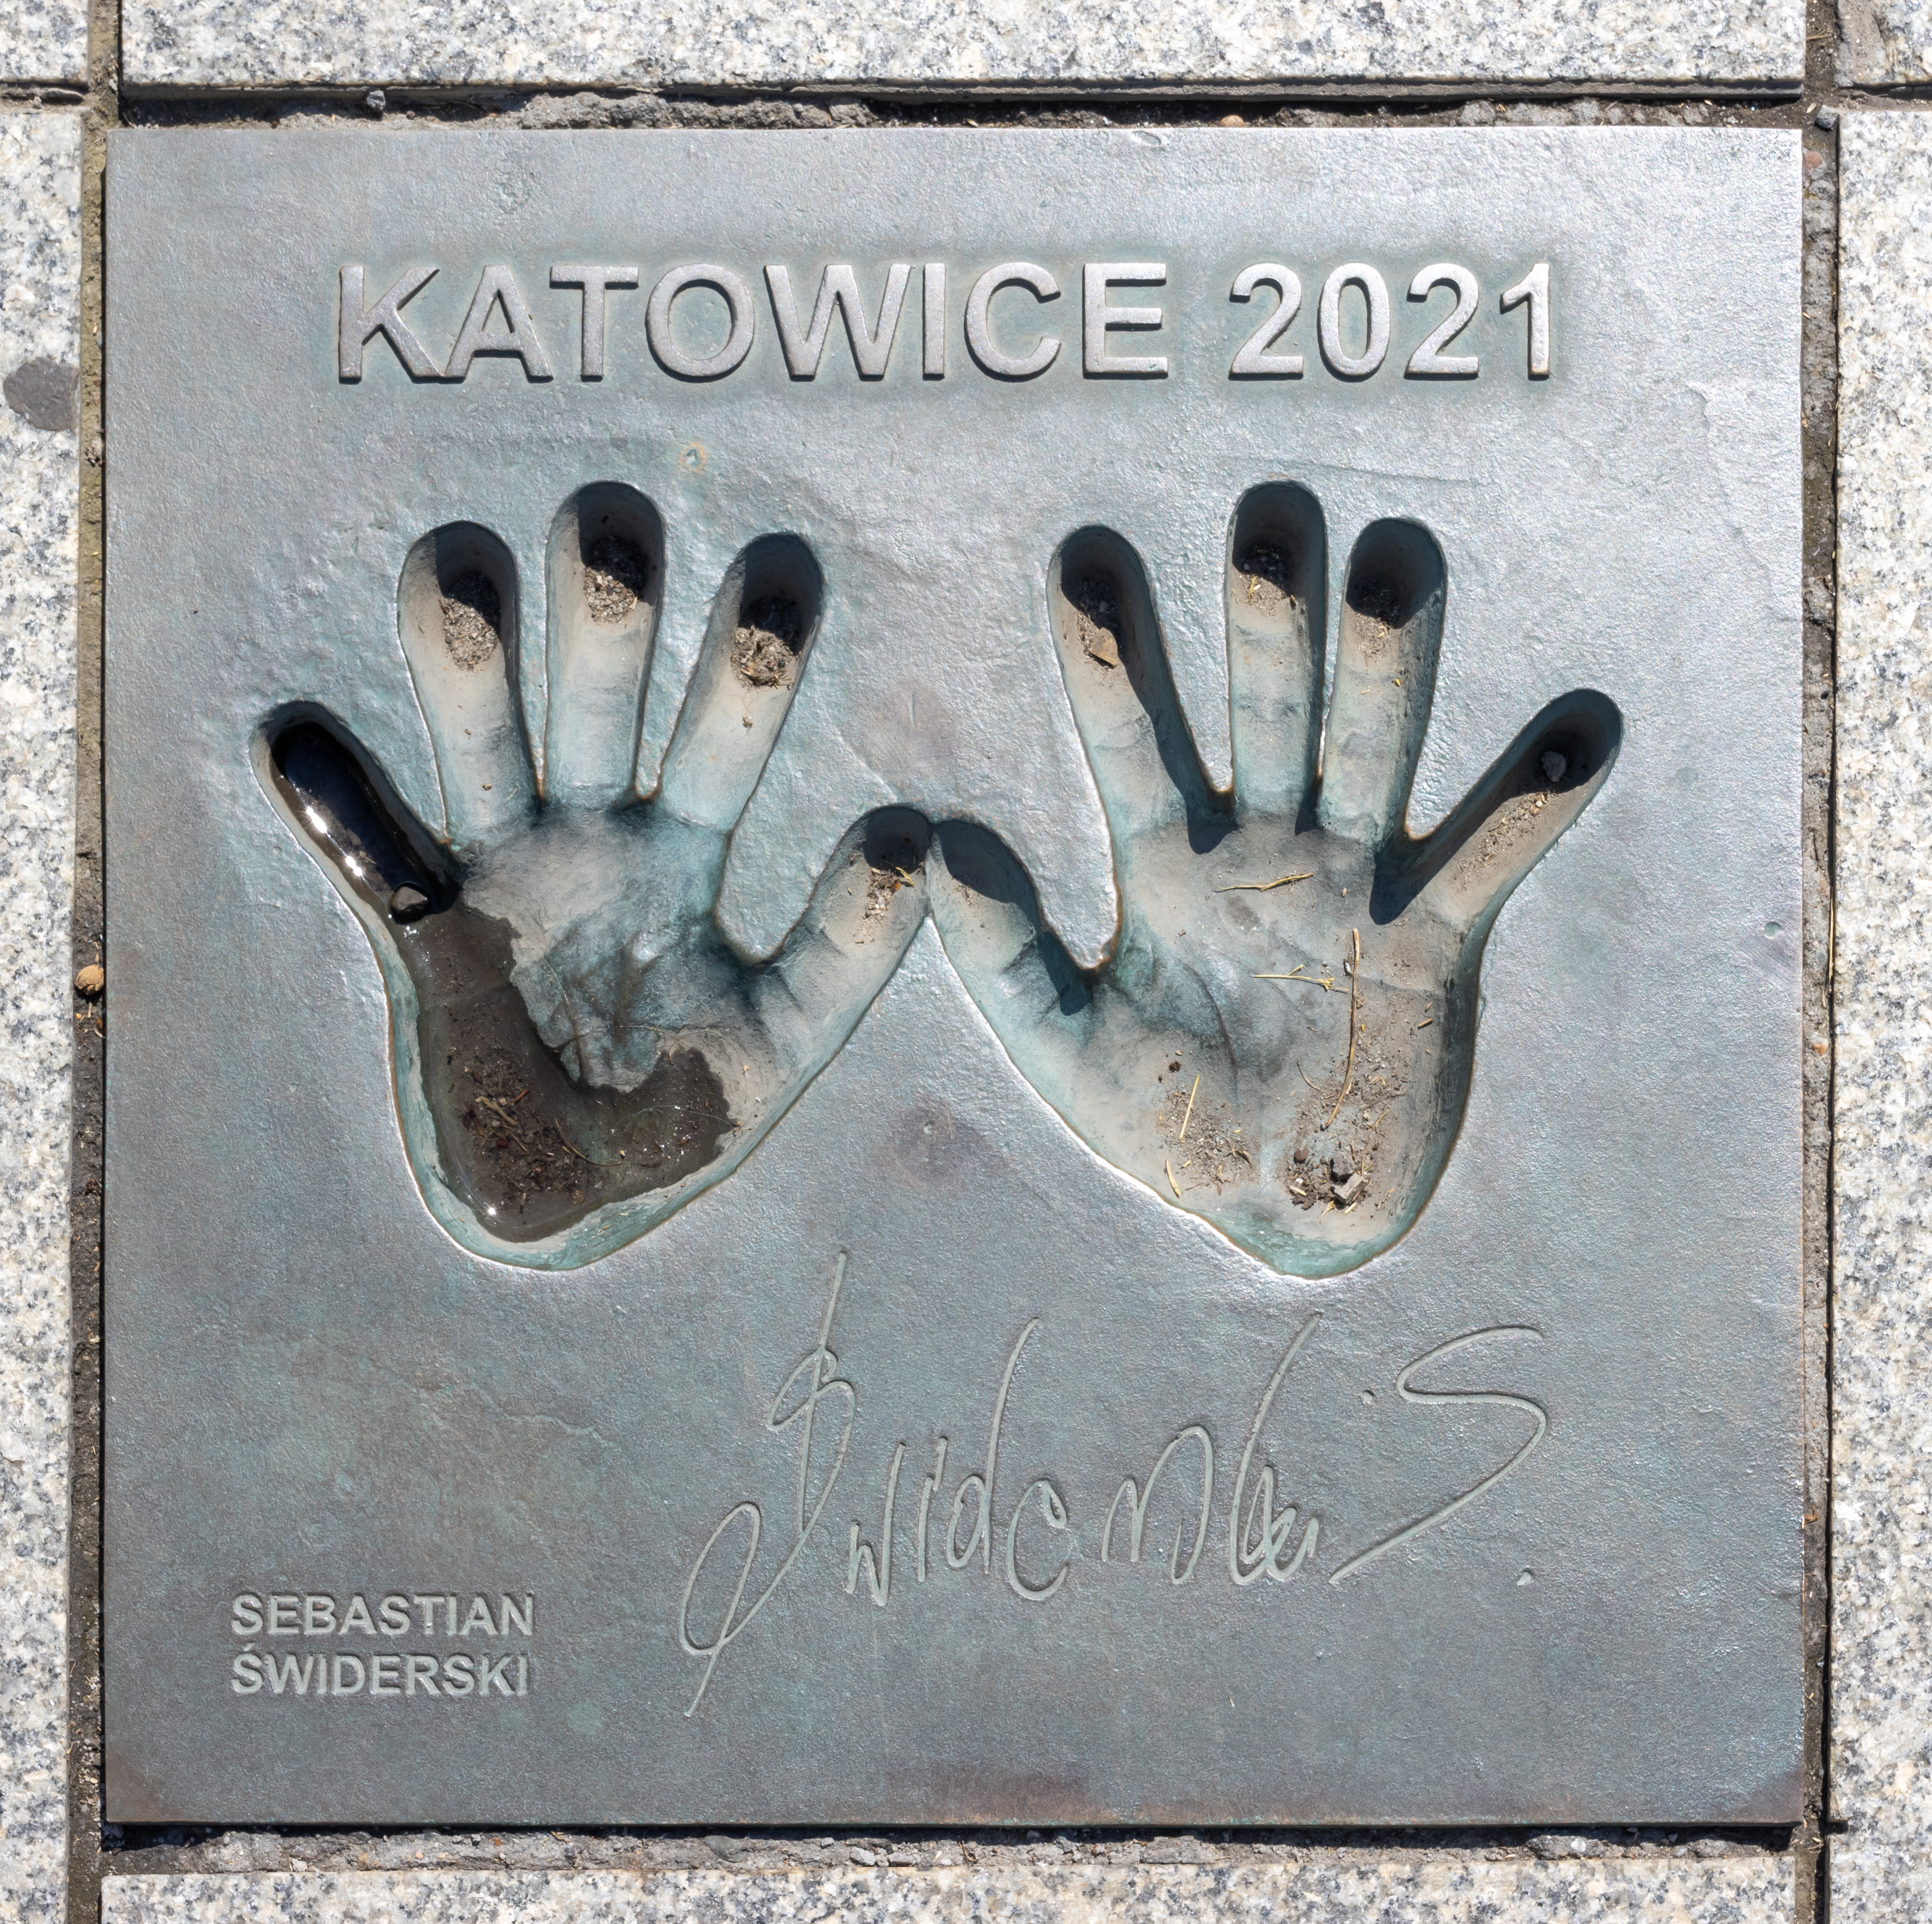
Signature of: sebastian świderski